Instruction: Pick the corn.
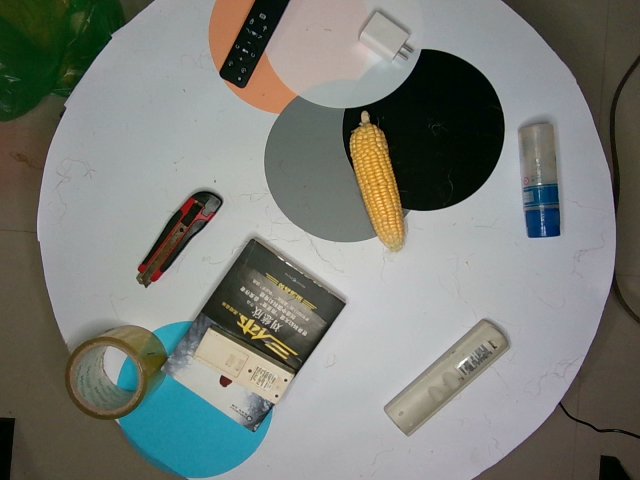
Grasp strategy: vertical